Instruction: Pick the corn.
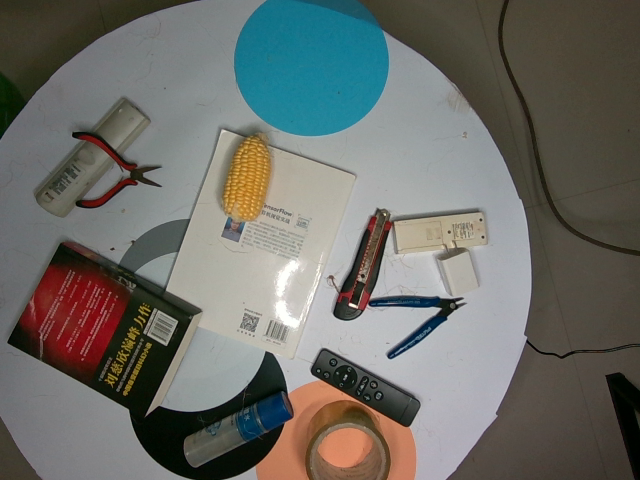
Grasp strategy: vertical